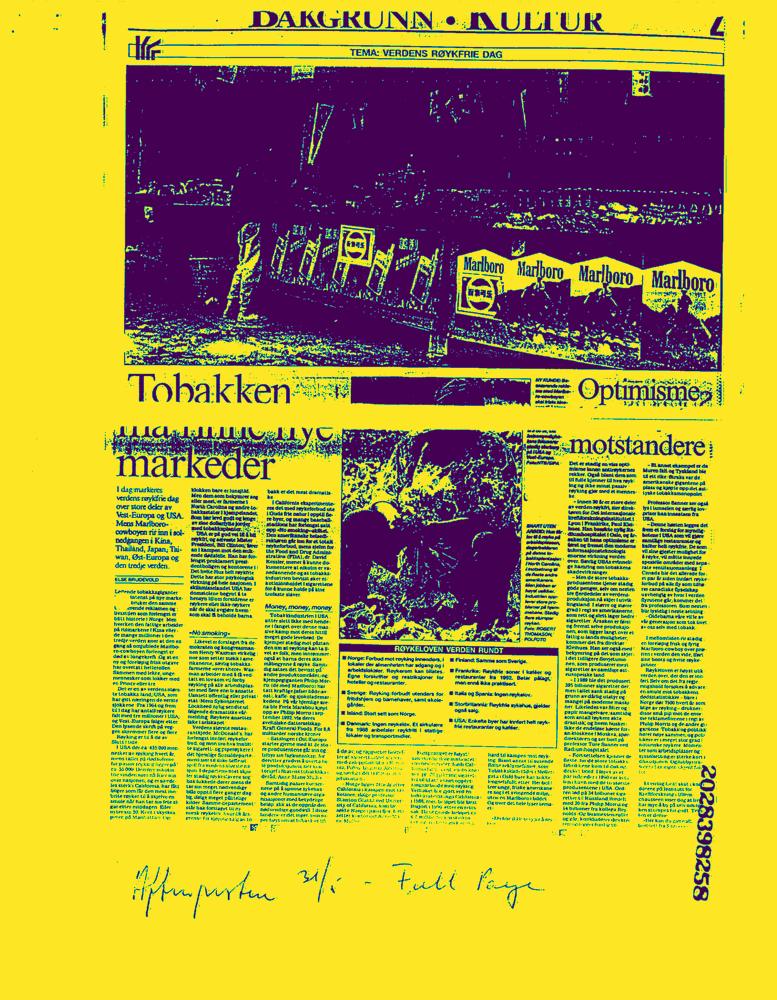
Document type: News-Article